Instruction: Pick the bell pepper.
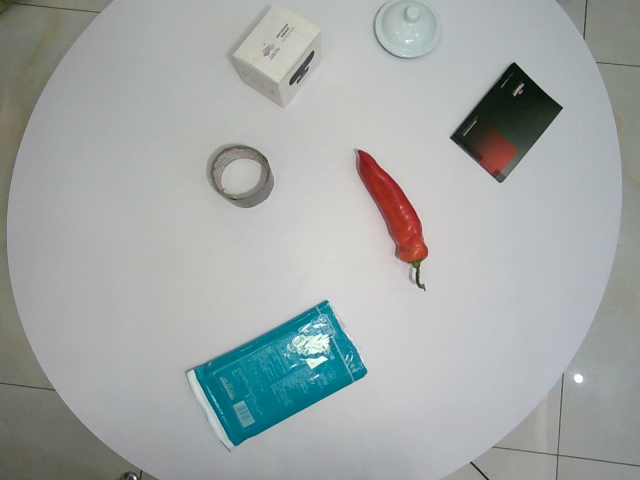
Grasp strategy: vertical